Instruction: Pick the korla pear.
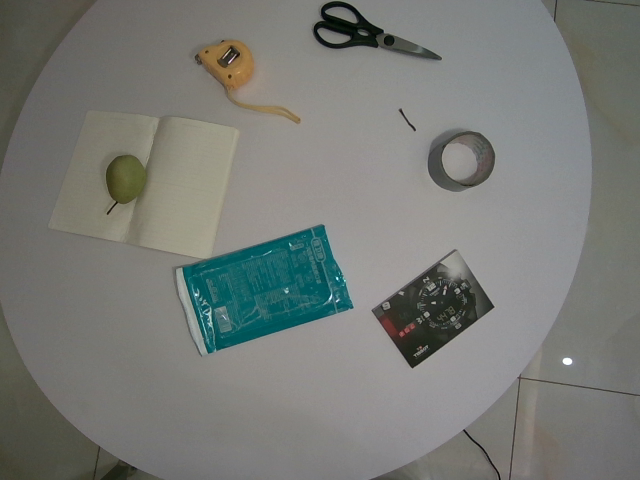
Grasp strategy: vertical